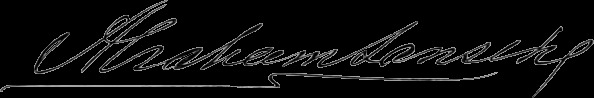
Signature of: abraham lansing